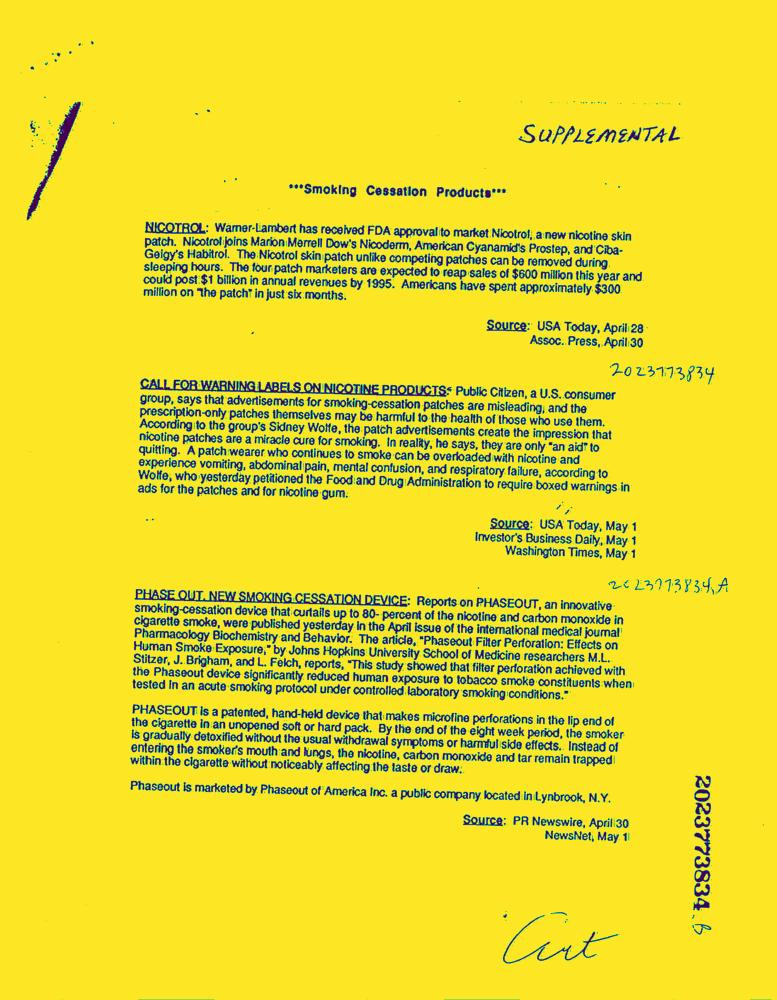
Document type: News-Article